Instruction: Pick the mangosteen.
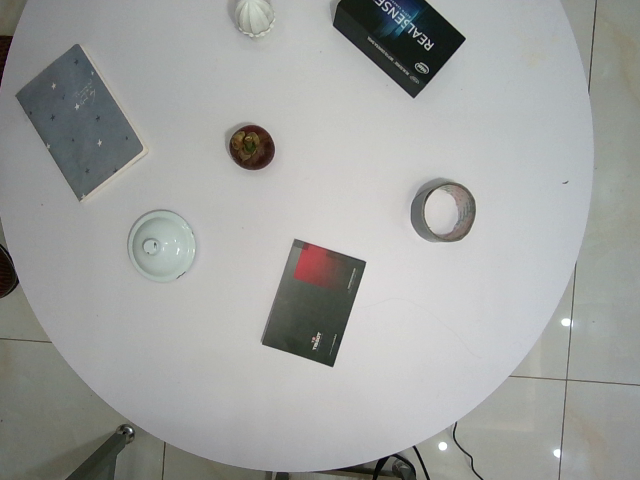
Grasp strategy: vertical